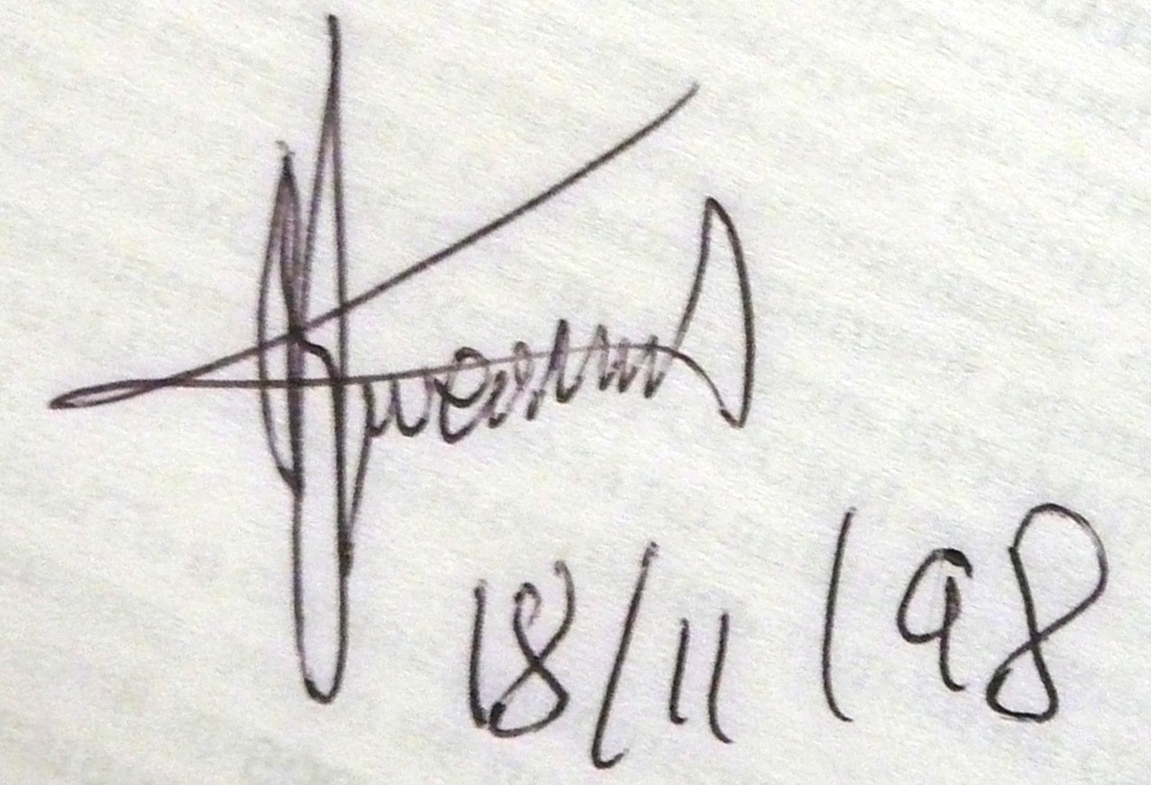
Signature of: q4458563